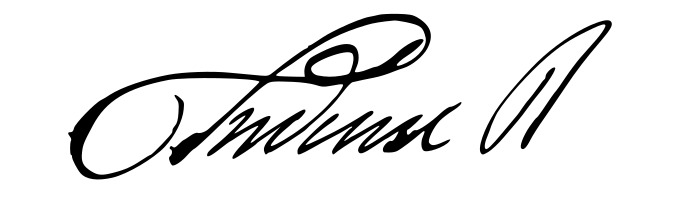
Signature of: frederick vi of denmark